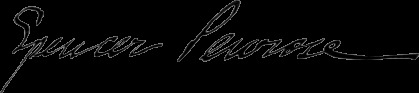
Signature of: spencer penrose